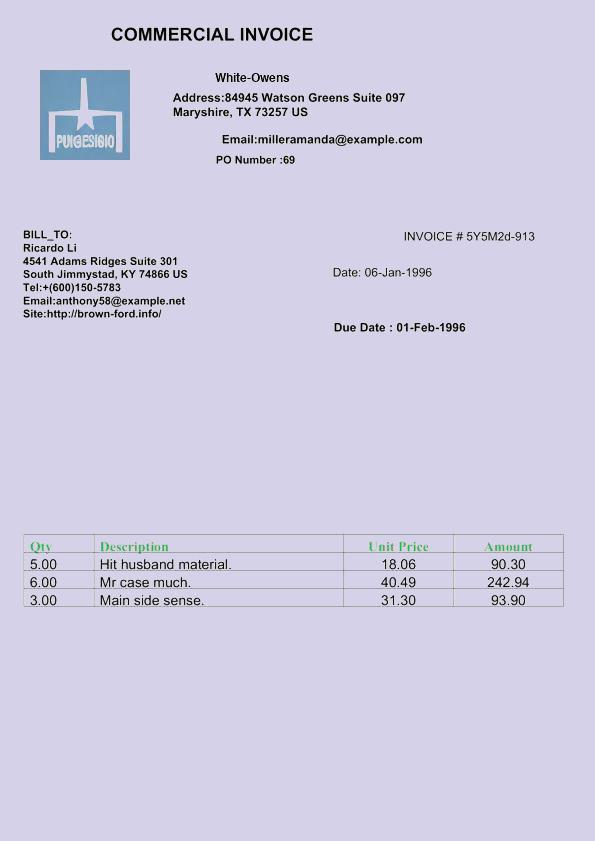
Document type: Invoice